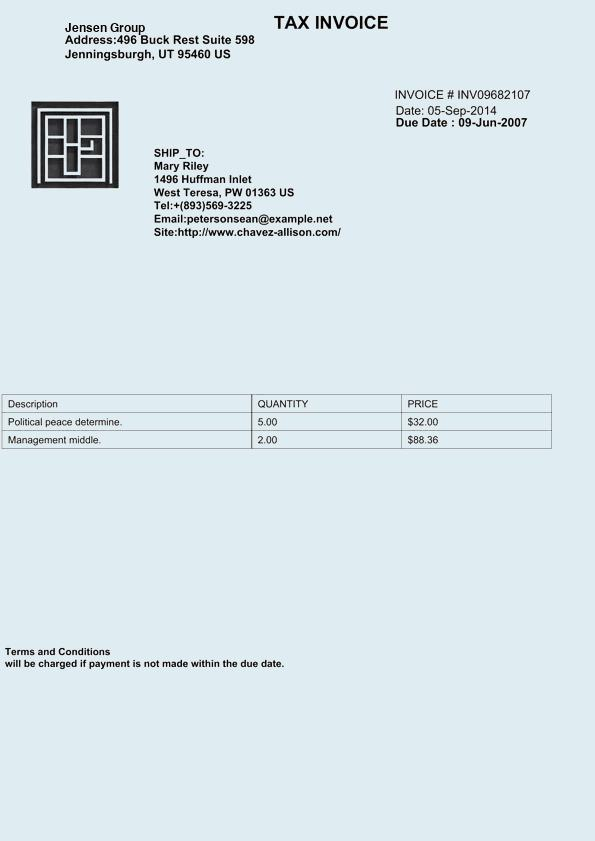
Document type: Invoice